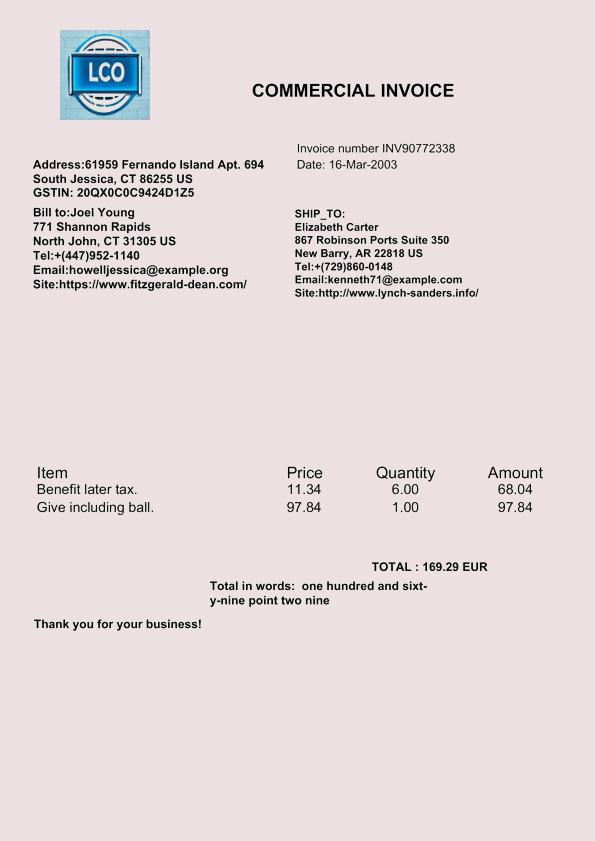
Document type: Invoice